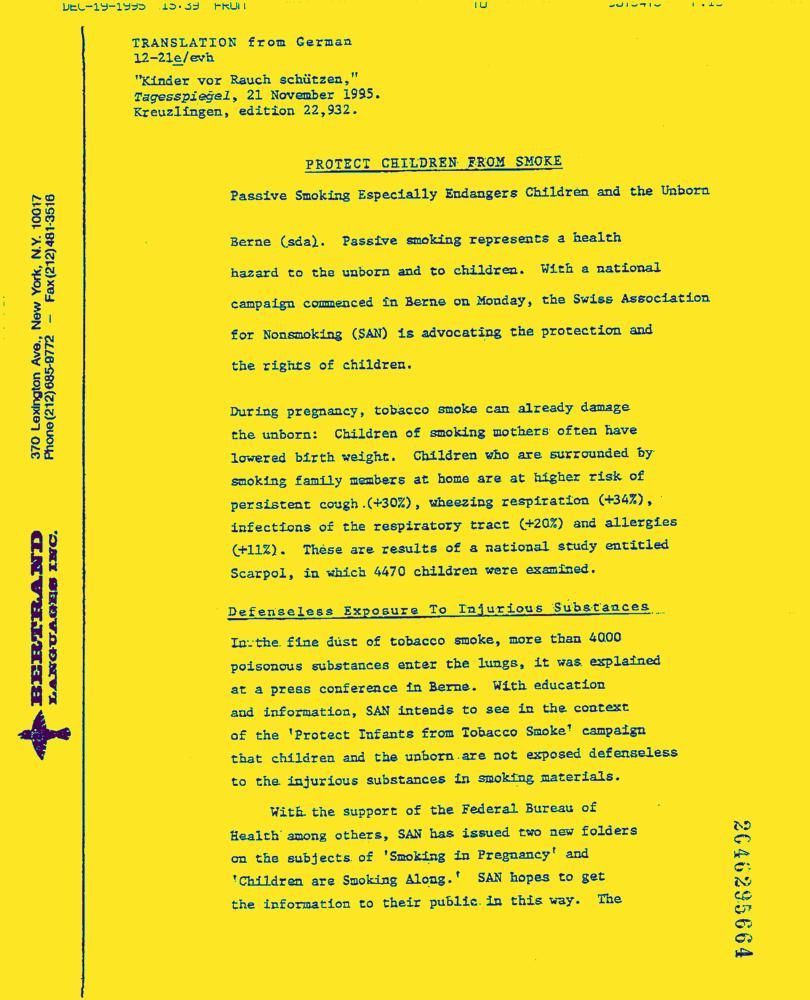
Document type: News-Article